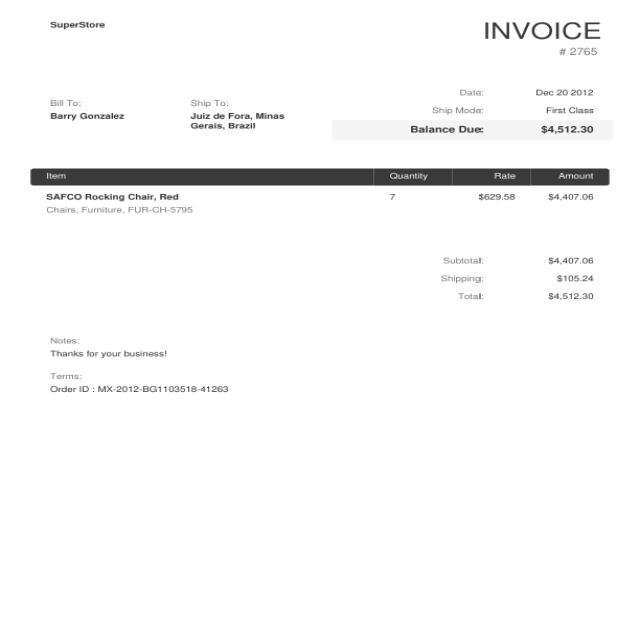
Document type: Invoice